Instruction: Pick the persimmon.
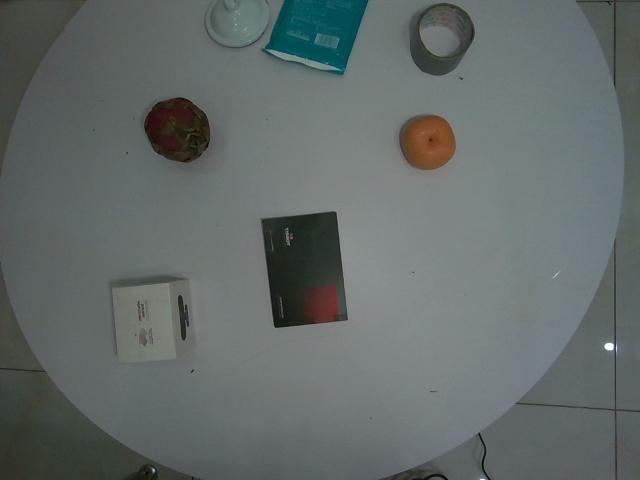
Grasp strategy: vertical